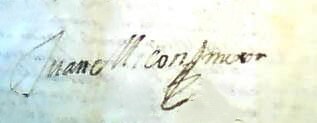
Signature of: juan micón hijo